Question: What is the main concern?
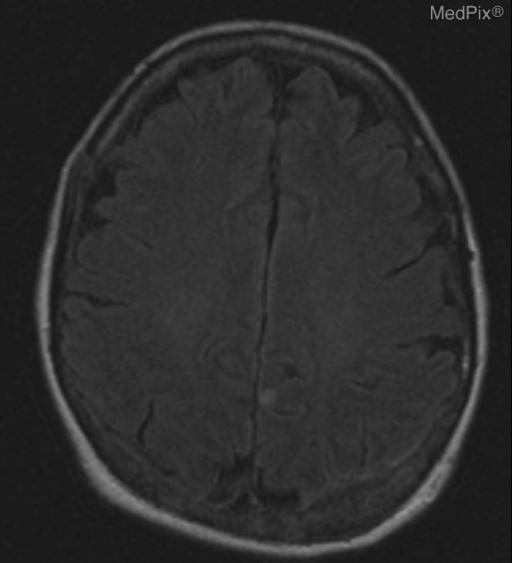
Answer: The findings suggest Multiple liver lesions replacing approximately 80% of liver volume. Multiple lesions of brain parenchyma in bilateral parietooccipital regions with diffuse enhancement of overlying skull and dura.. Axial Brain MRI FLAIR showing a discrete parietooccipital lesion which demonstrating increased FLAIR in addition to diffuse involvement of the overlying meninges and skull. The patient might have a history of 60 year old woman with PMH of T1bN0M0 breast CA and melanoma, both 9 years ago. S/P lumpectomy, XRT, Tamoxifen, local excision. Presents with 3 months of early satiety and nausea. Additional complaint of blurred vision when looking to her left while driving for 1 week..